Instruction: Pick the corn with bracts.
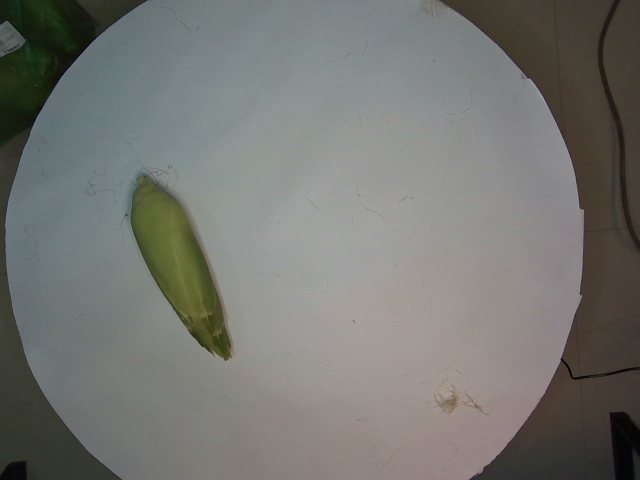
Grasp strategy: vertical